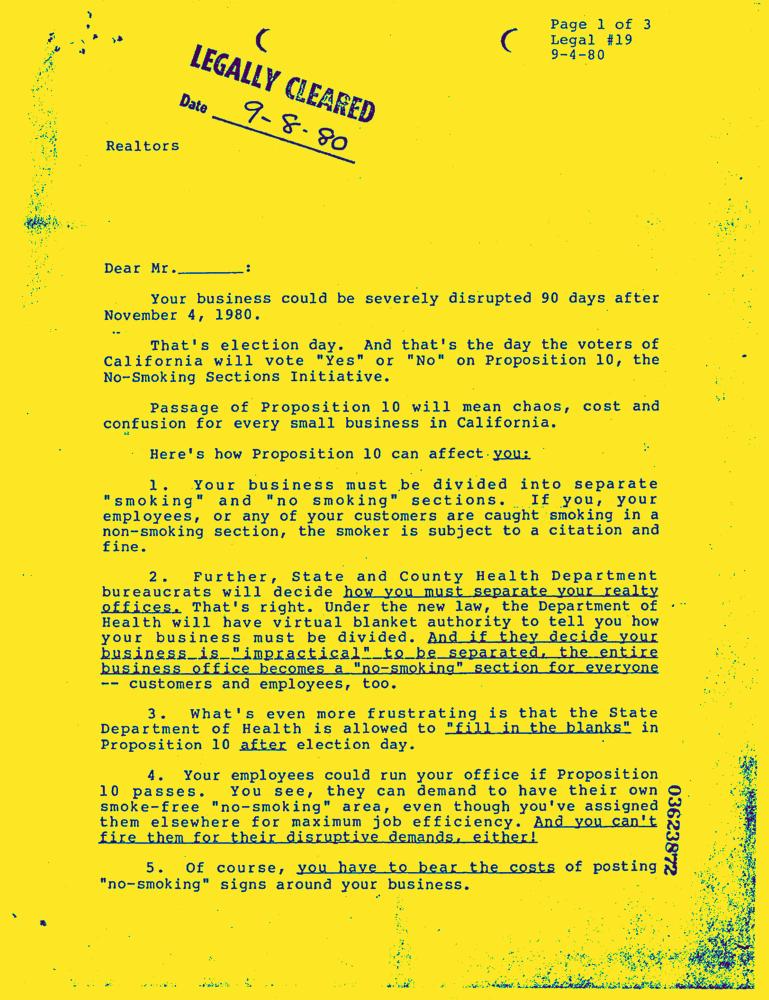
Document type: Letter-Doc